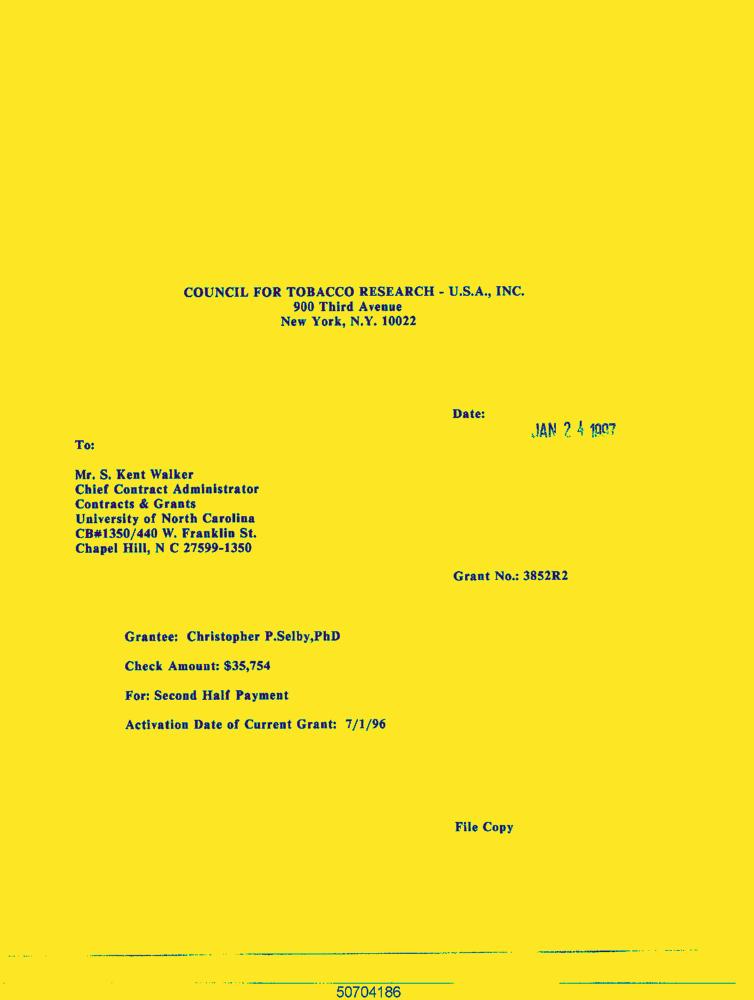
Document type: Letter-Doc